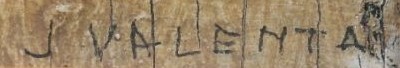
Signature of: jiří valenta